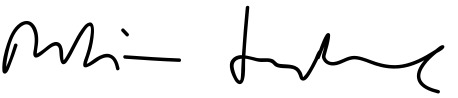
Signature of: thorbjørn jagland